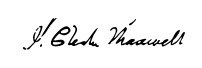
Signature of: james clerk maxwell